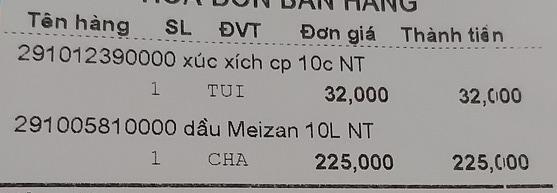
HÓA ĐƠN BÁN HÀNG

<table>
  <tr>
    <th>Tên hàng</th>
    <th>SL</th>
    <th>ĐVT</th>
    <th>Đơn giá</th>
    <th>Thành tiền</th>
  </tr>
  <tr>
    <td>2910123900000 xúc xích cp 10c NT</td>
    <td>1</td>
    <td>TUI</td>
    <td>32,000</td>
    <td>32,000</td>
  </tr>
  <tr>
    <td>2910058100000 dầu Meizan 10L NT</td>
    <td>1</td>
    <td>CHA</td>
    <td>225,000</td>
    <td>225,000</td>
  </tr>
</table>